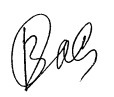
Signature of: olga vasilieva